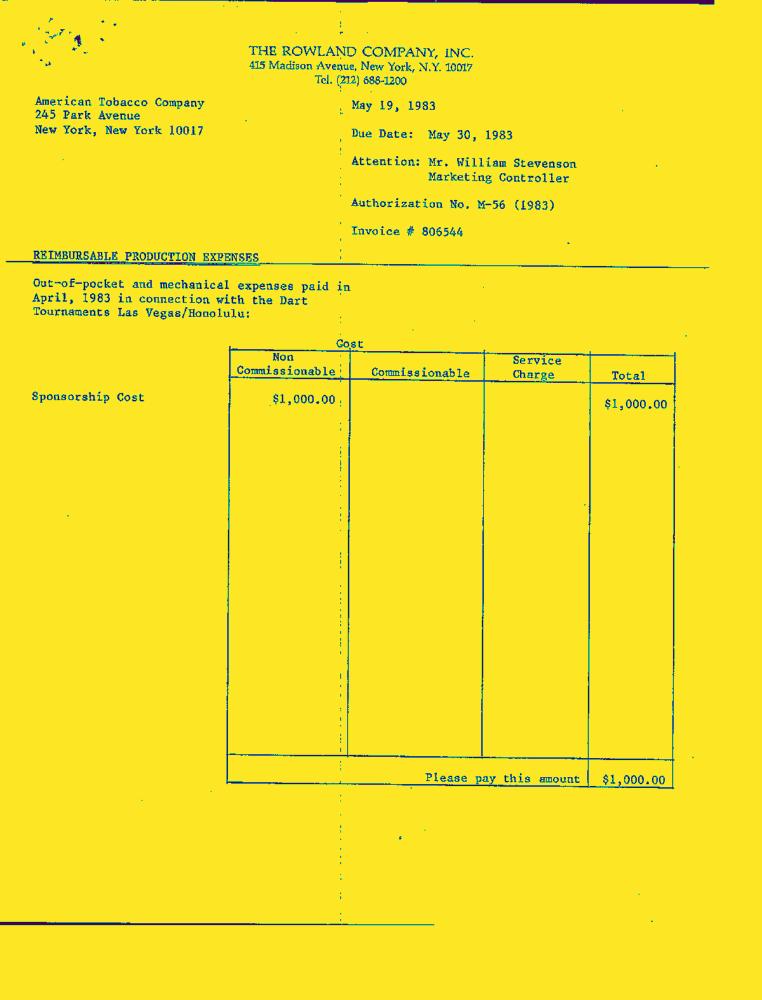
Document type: Invoice-Doc